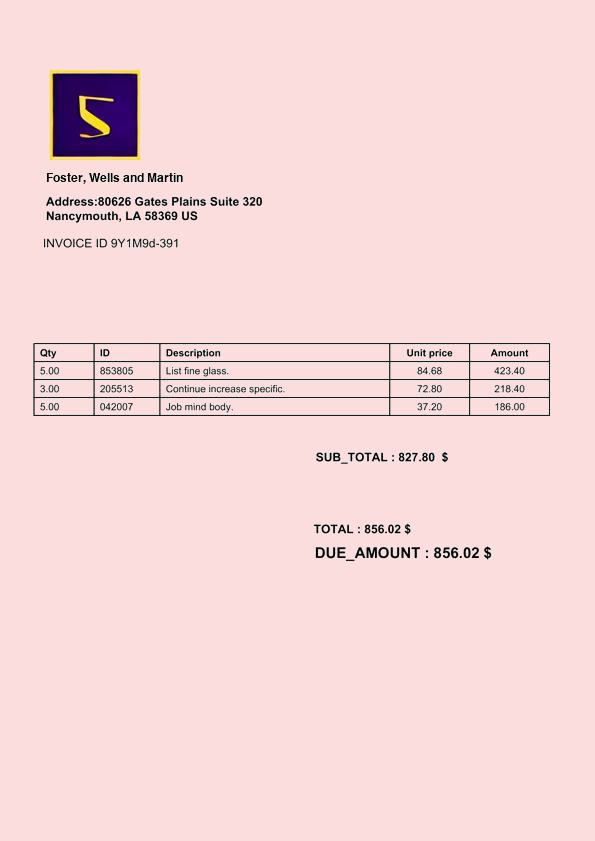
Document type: Invoice